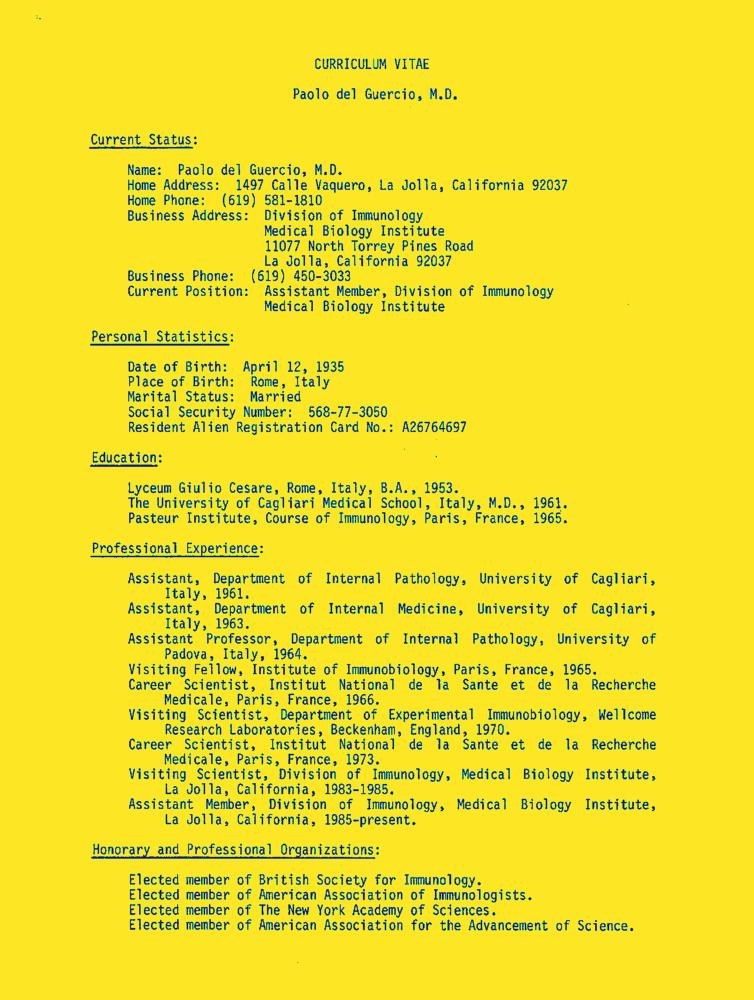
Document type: Resume-Doc